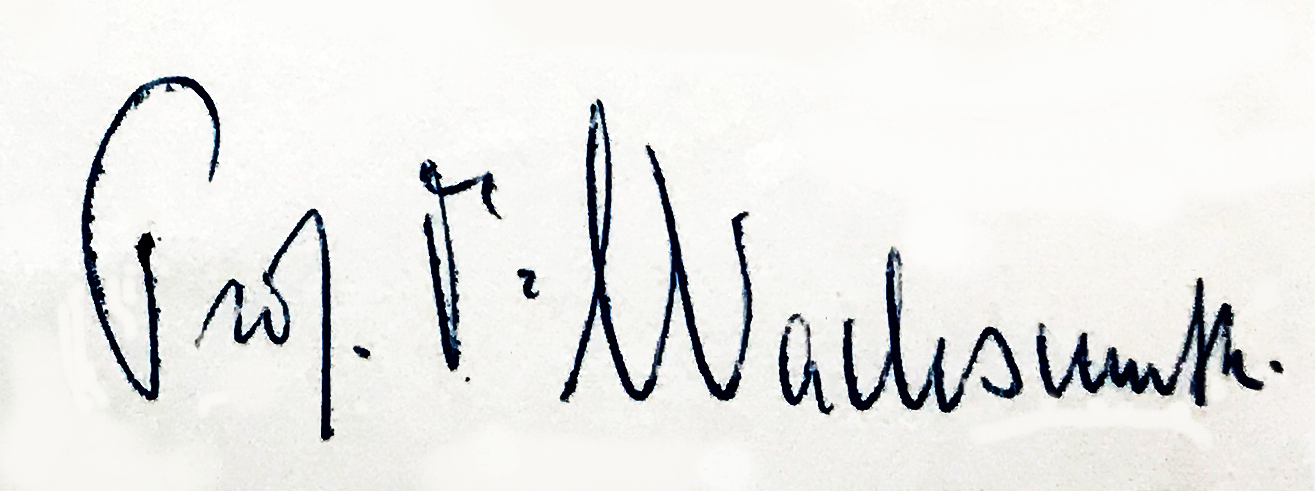
Signature of: werner wachsmuth